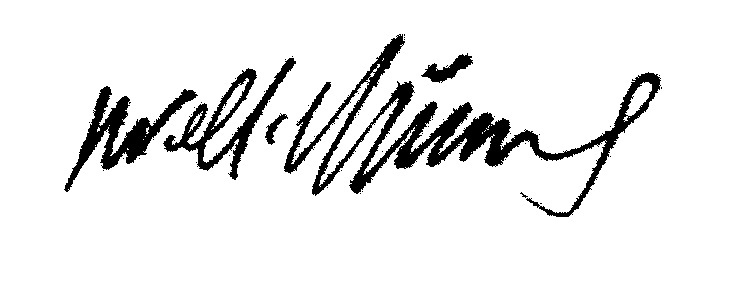
Signature of: willi münzenberg